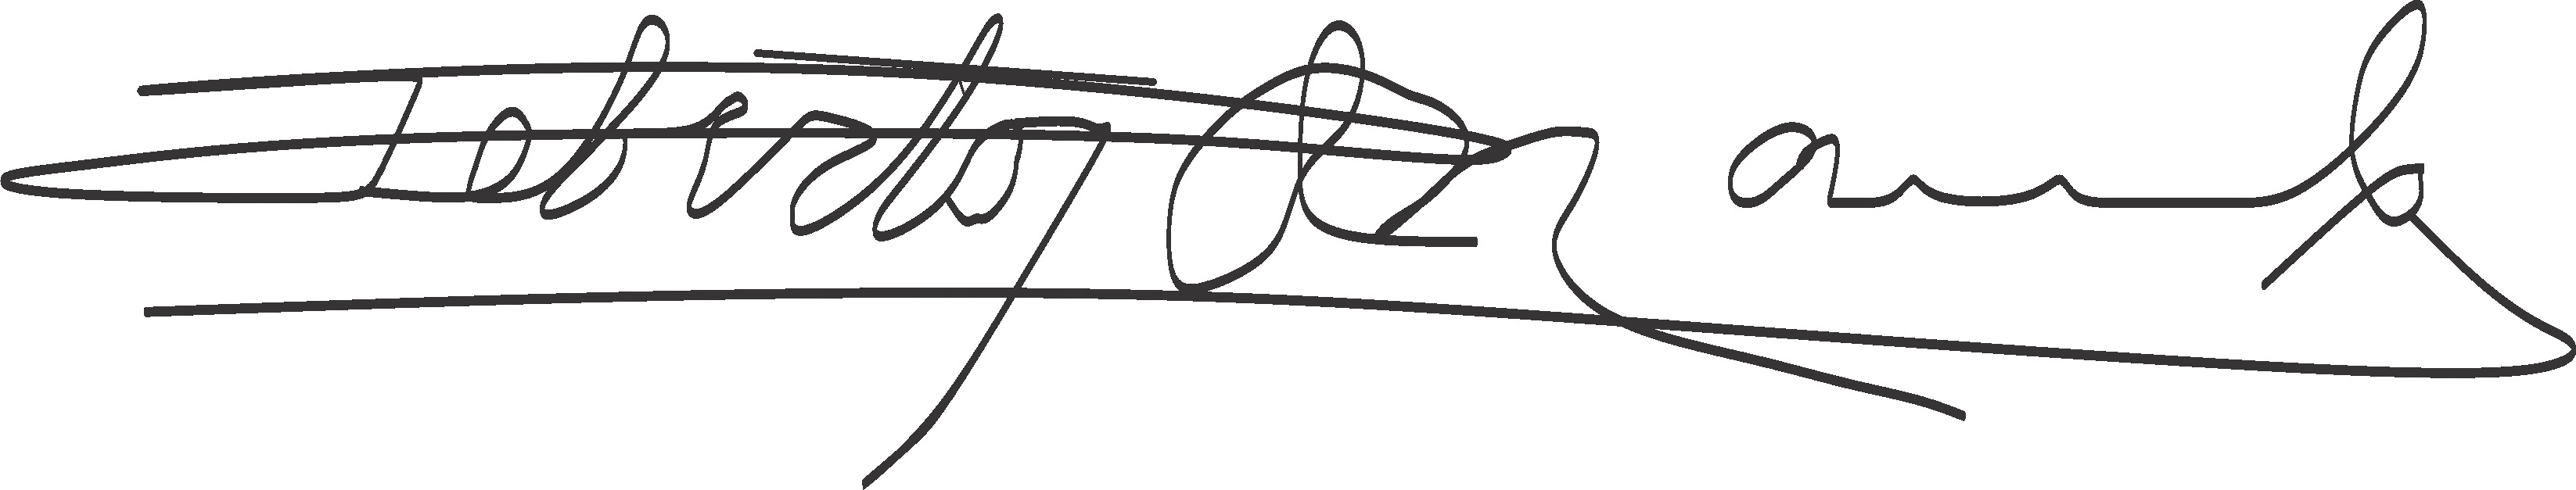
Signature of: roberto marinho